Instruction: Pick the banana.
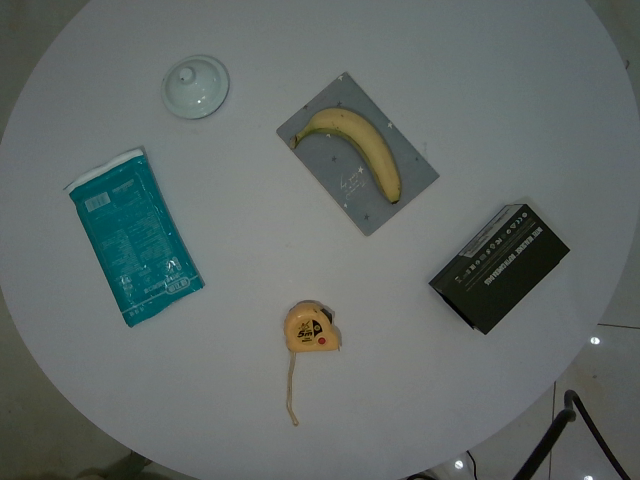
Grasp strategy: vertical